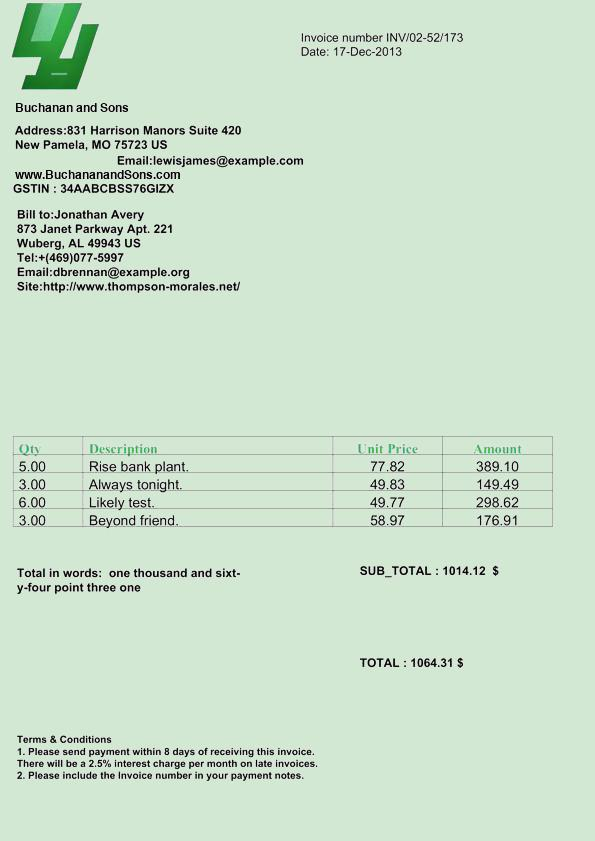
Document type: Invoice